Question: What is the mailing or notice date provided in the document?
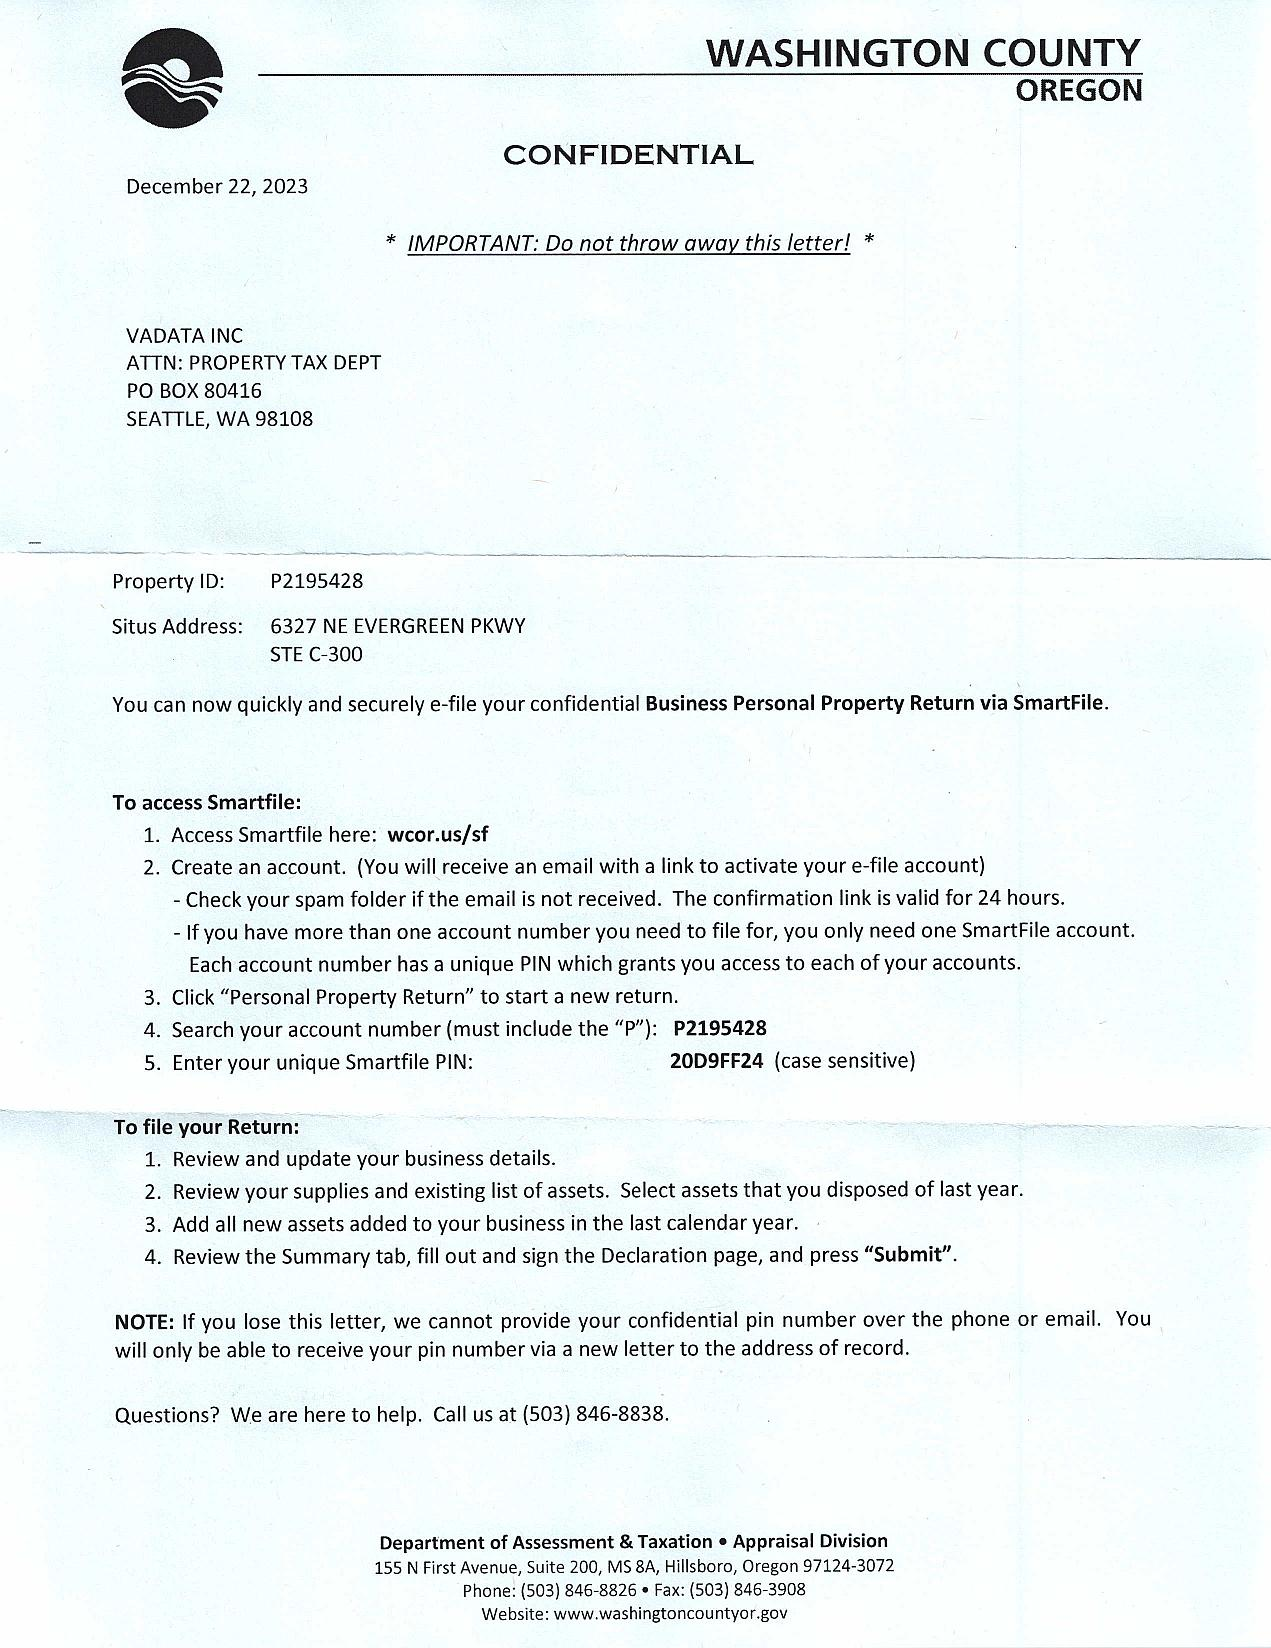
Answer: "22-Dec-23"